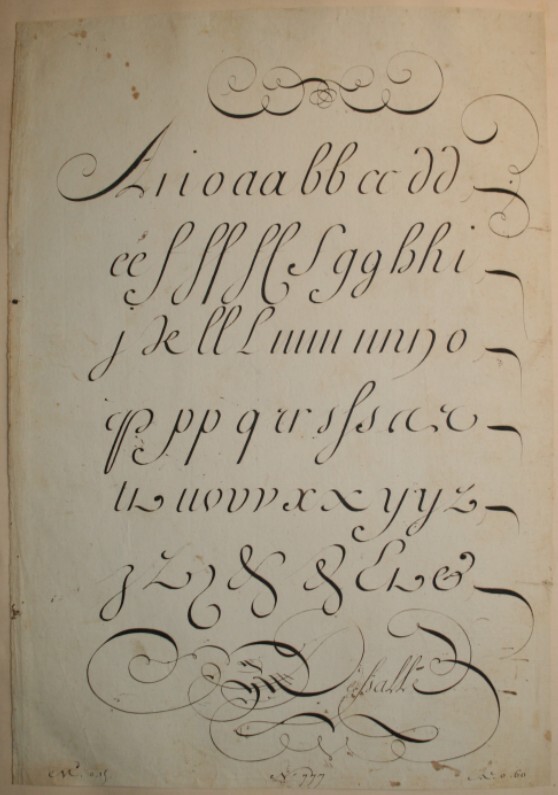
Signature of: simon dessalle